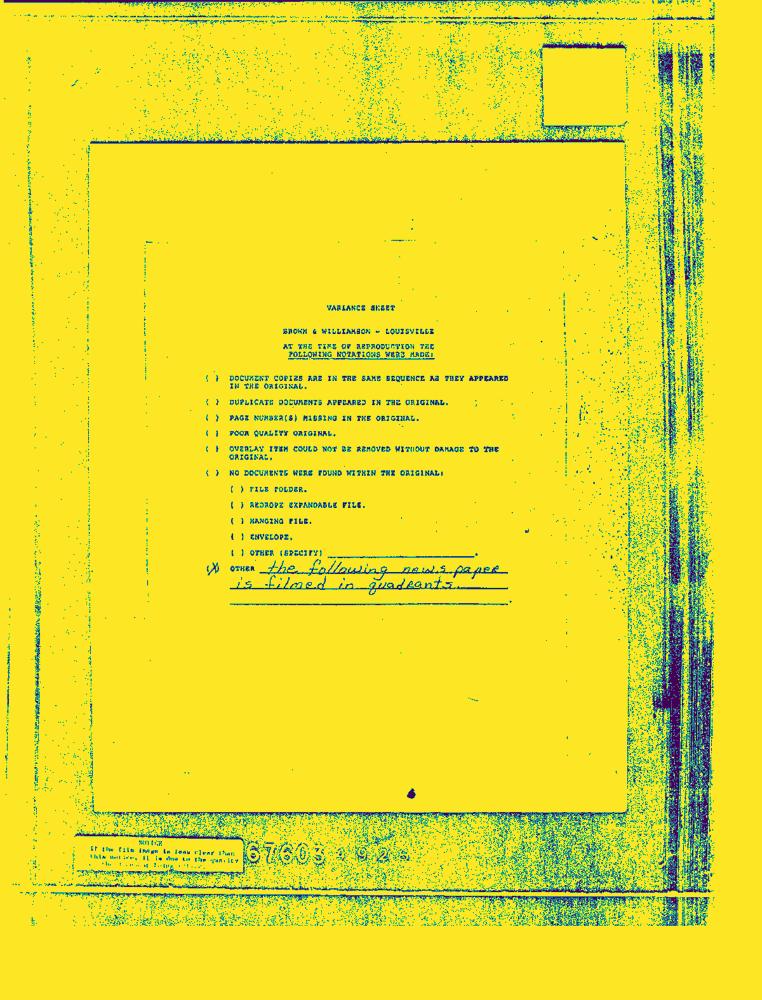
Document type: News-Article